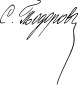
Signature of: sokrat todorov